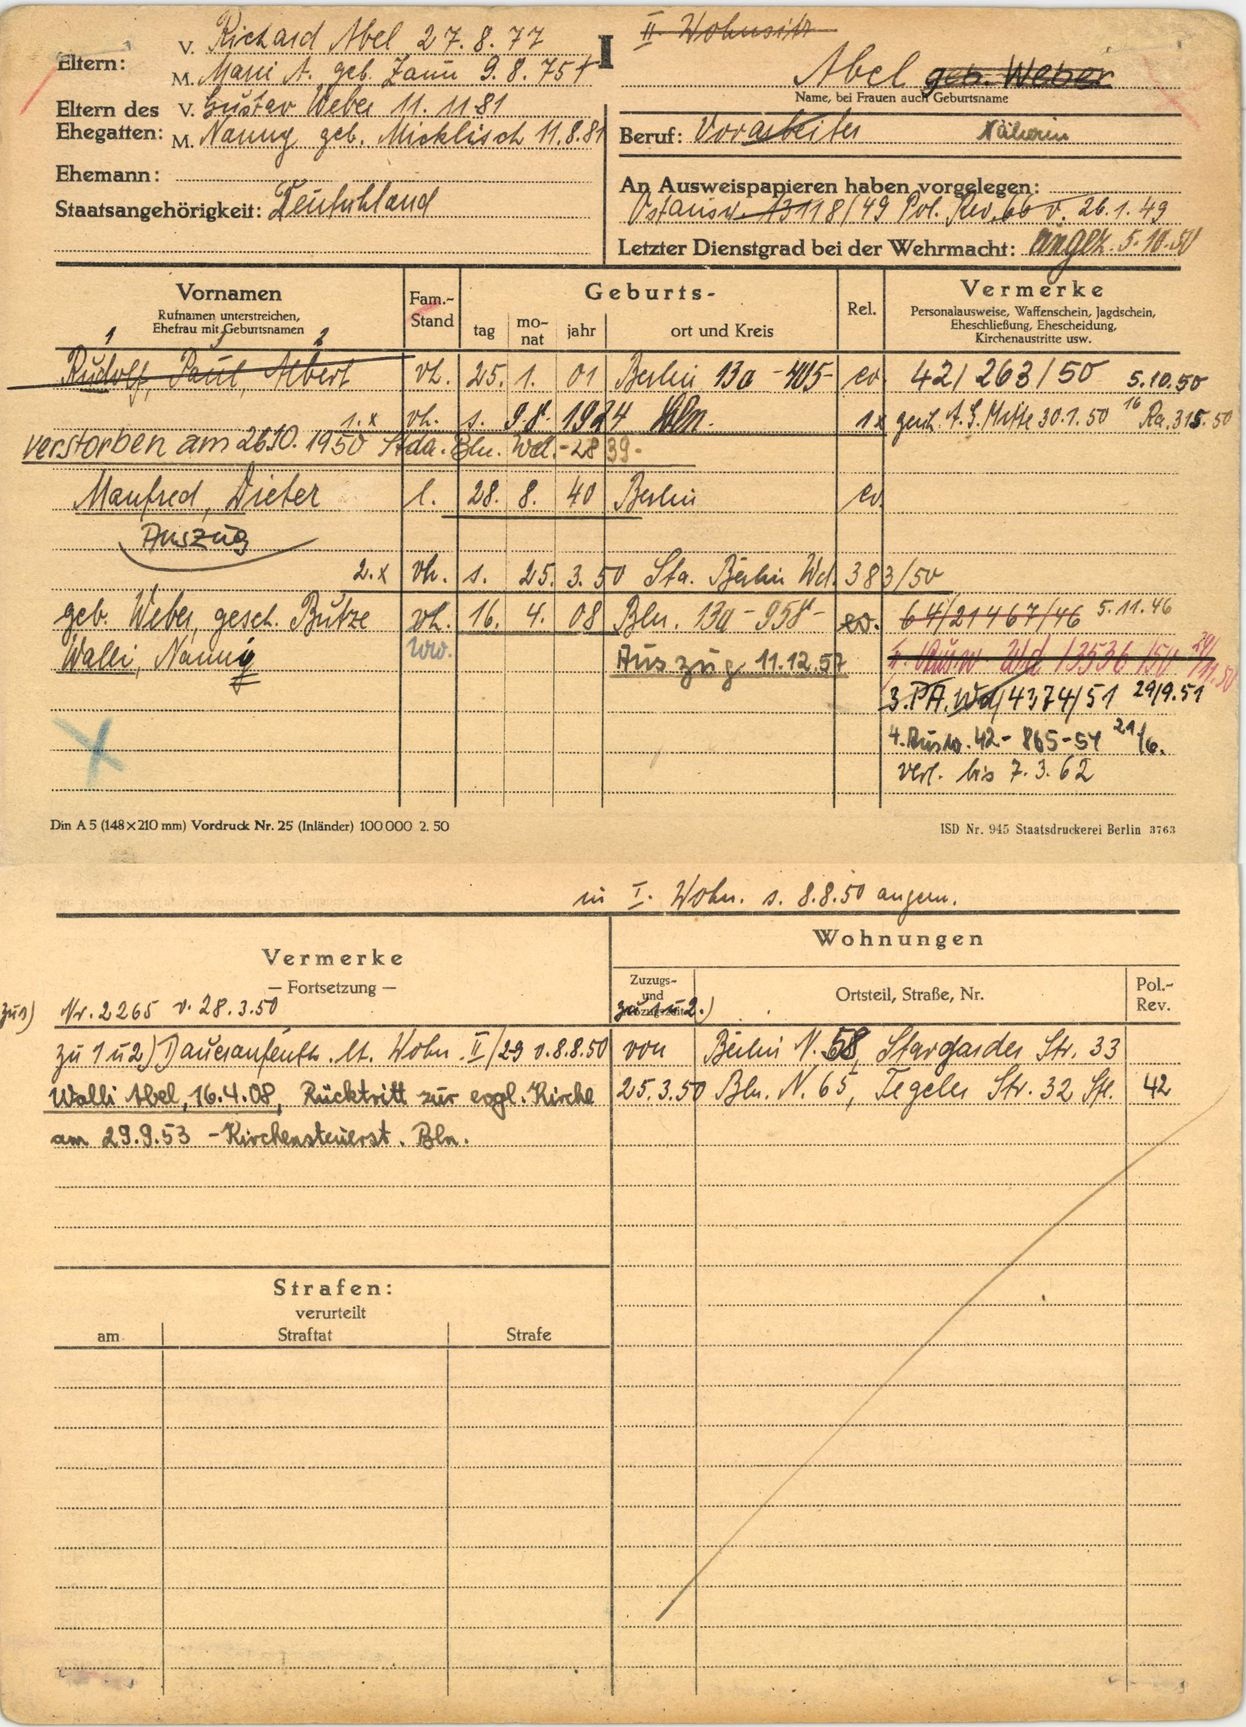
Abel geb. Weber